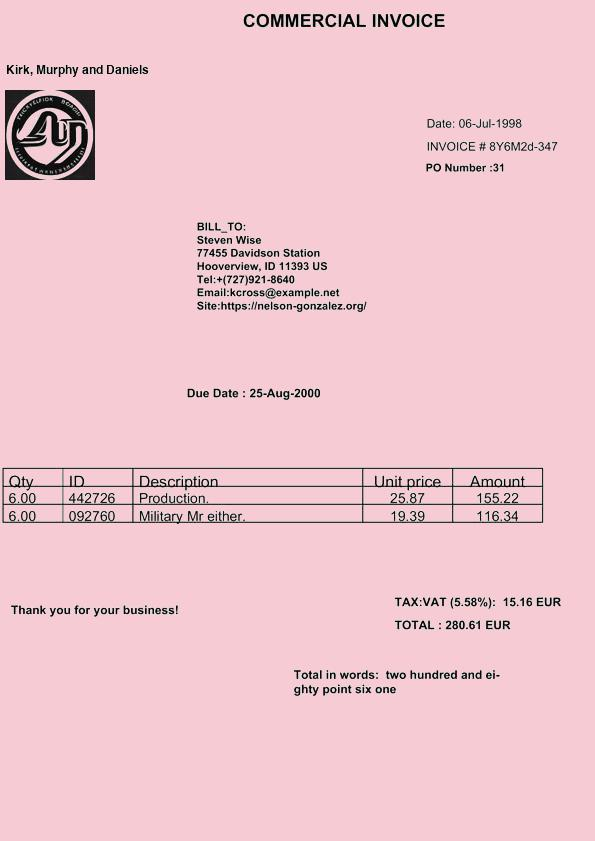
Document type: Invoice